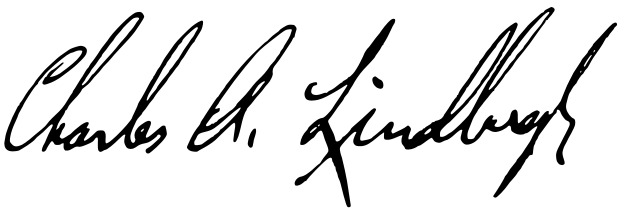
Signature of: charles lindbergh